Question: Talk about the condition:
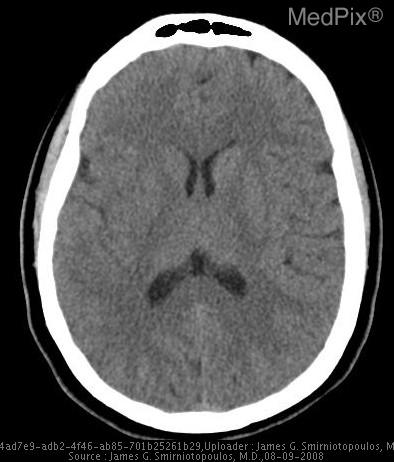
Answer: The disease is discussed as: Early signs of cerebral infarction

It can be difficult to visualize cerebral infarcts within the first 24 hours on routine noncontrast CT examinations.  This is rapidly changing since our images have improved and can be augmented with contrast studies.

Some early signs of infarction include:
•  basal ganglia obscuration (loss of gray-white demarcation)
•  hyperdense MCA / hyperintense MCA
•  the "insular ribbon sign"
•  Cortical gray white junction obscuration

In some cases, we may see hyperdense distal MCA vessels, demonstrating intraluminal thrombus.  Whereas a repeat CT scan from the next day may not demonstrate these hyperdense areas.